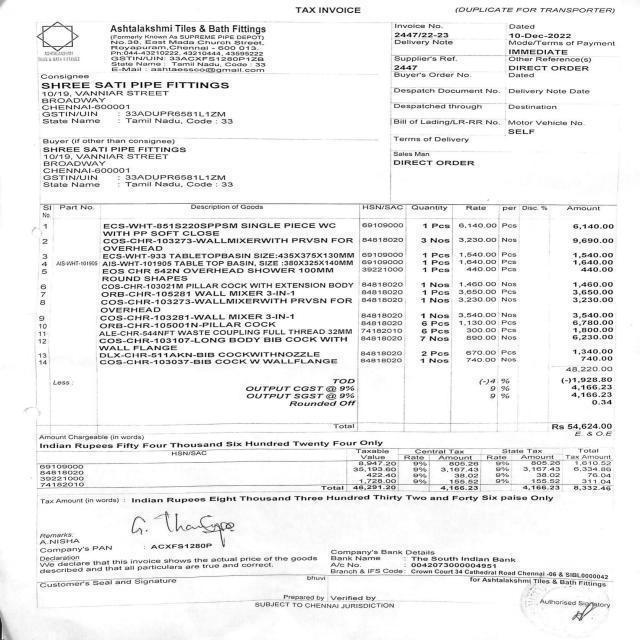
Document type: Invoice